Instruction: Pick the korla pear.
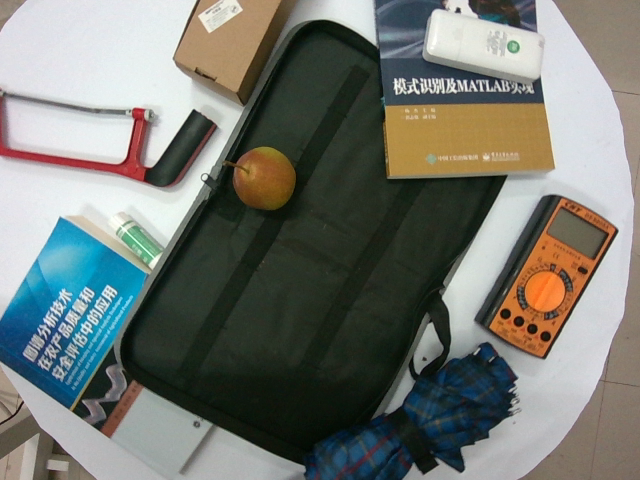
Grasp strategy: vertical